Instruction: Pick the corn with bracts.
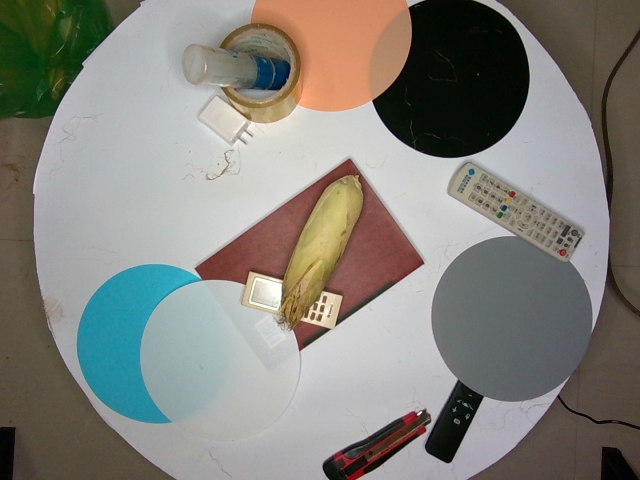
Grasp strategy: vertical